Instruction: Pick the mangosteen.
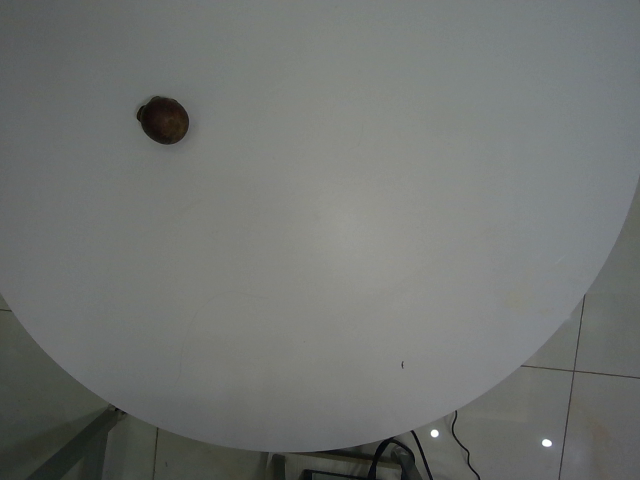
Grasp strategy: vertical